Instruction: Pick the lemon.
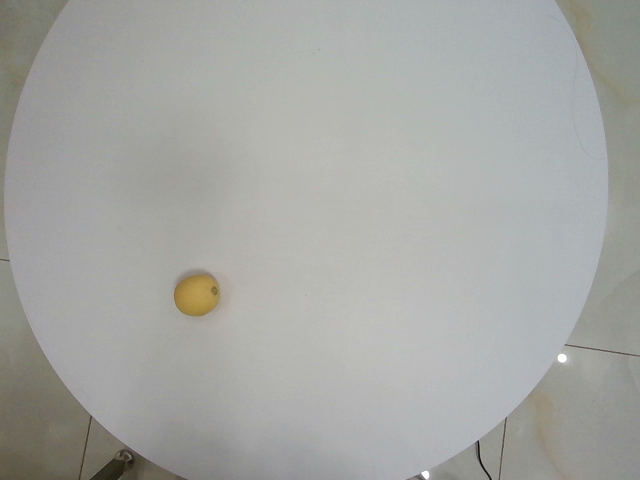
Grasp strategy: vertical